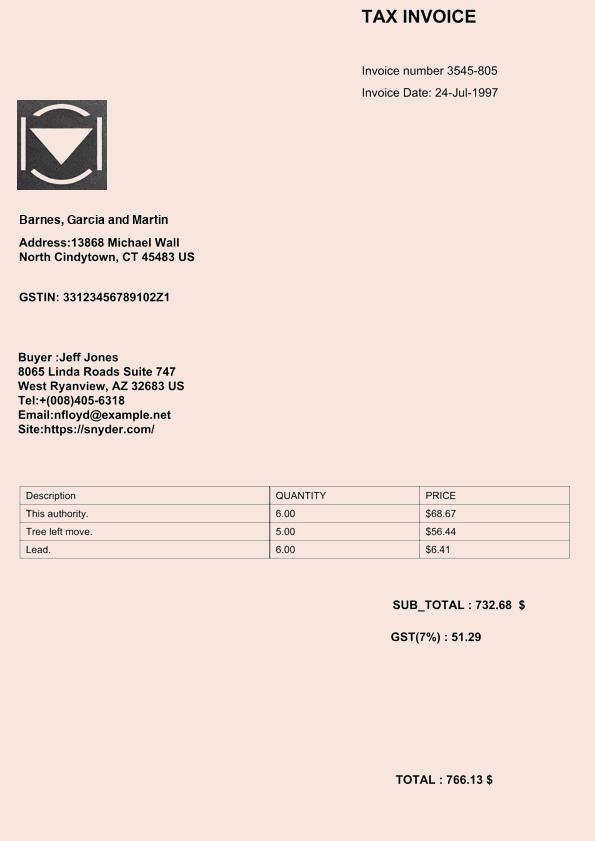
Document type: Invoice